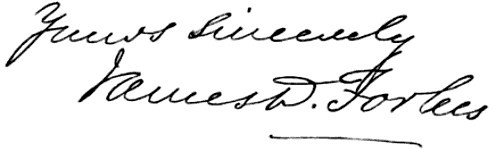
Signature of: james david forbes